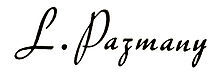
Signature of: ladislao pazmany